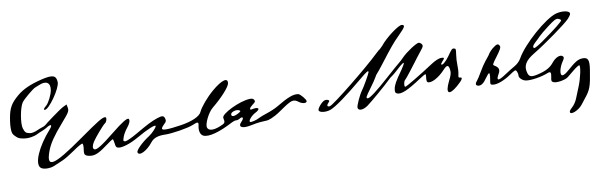
Signature of: gustav mahler